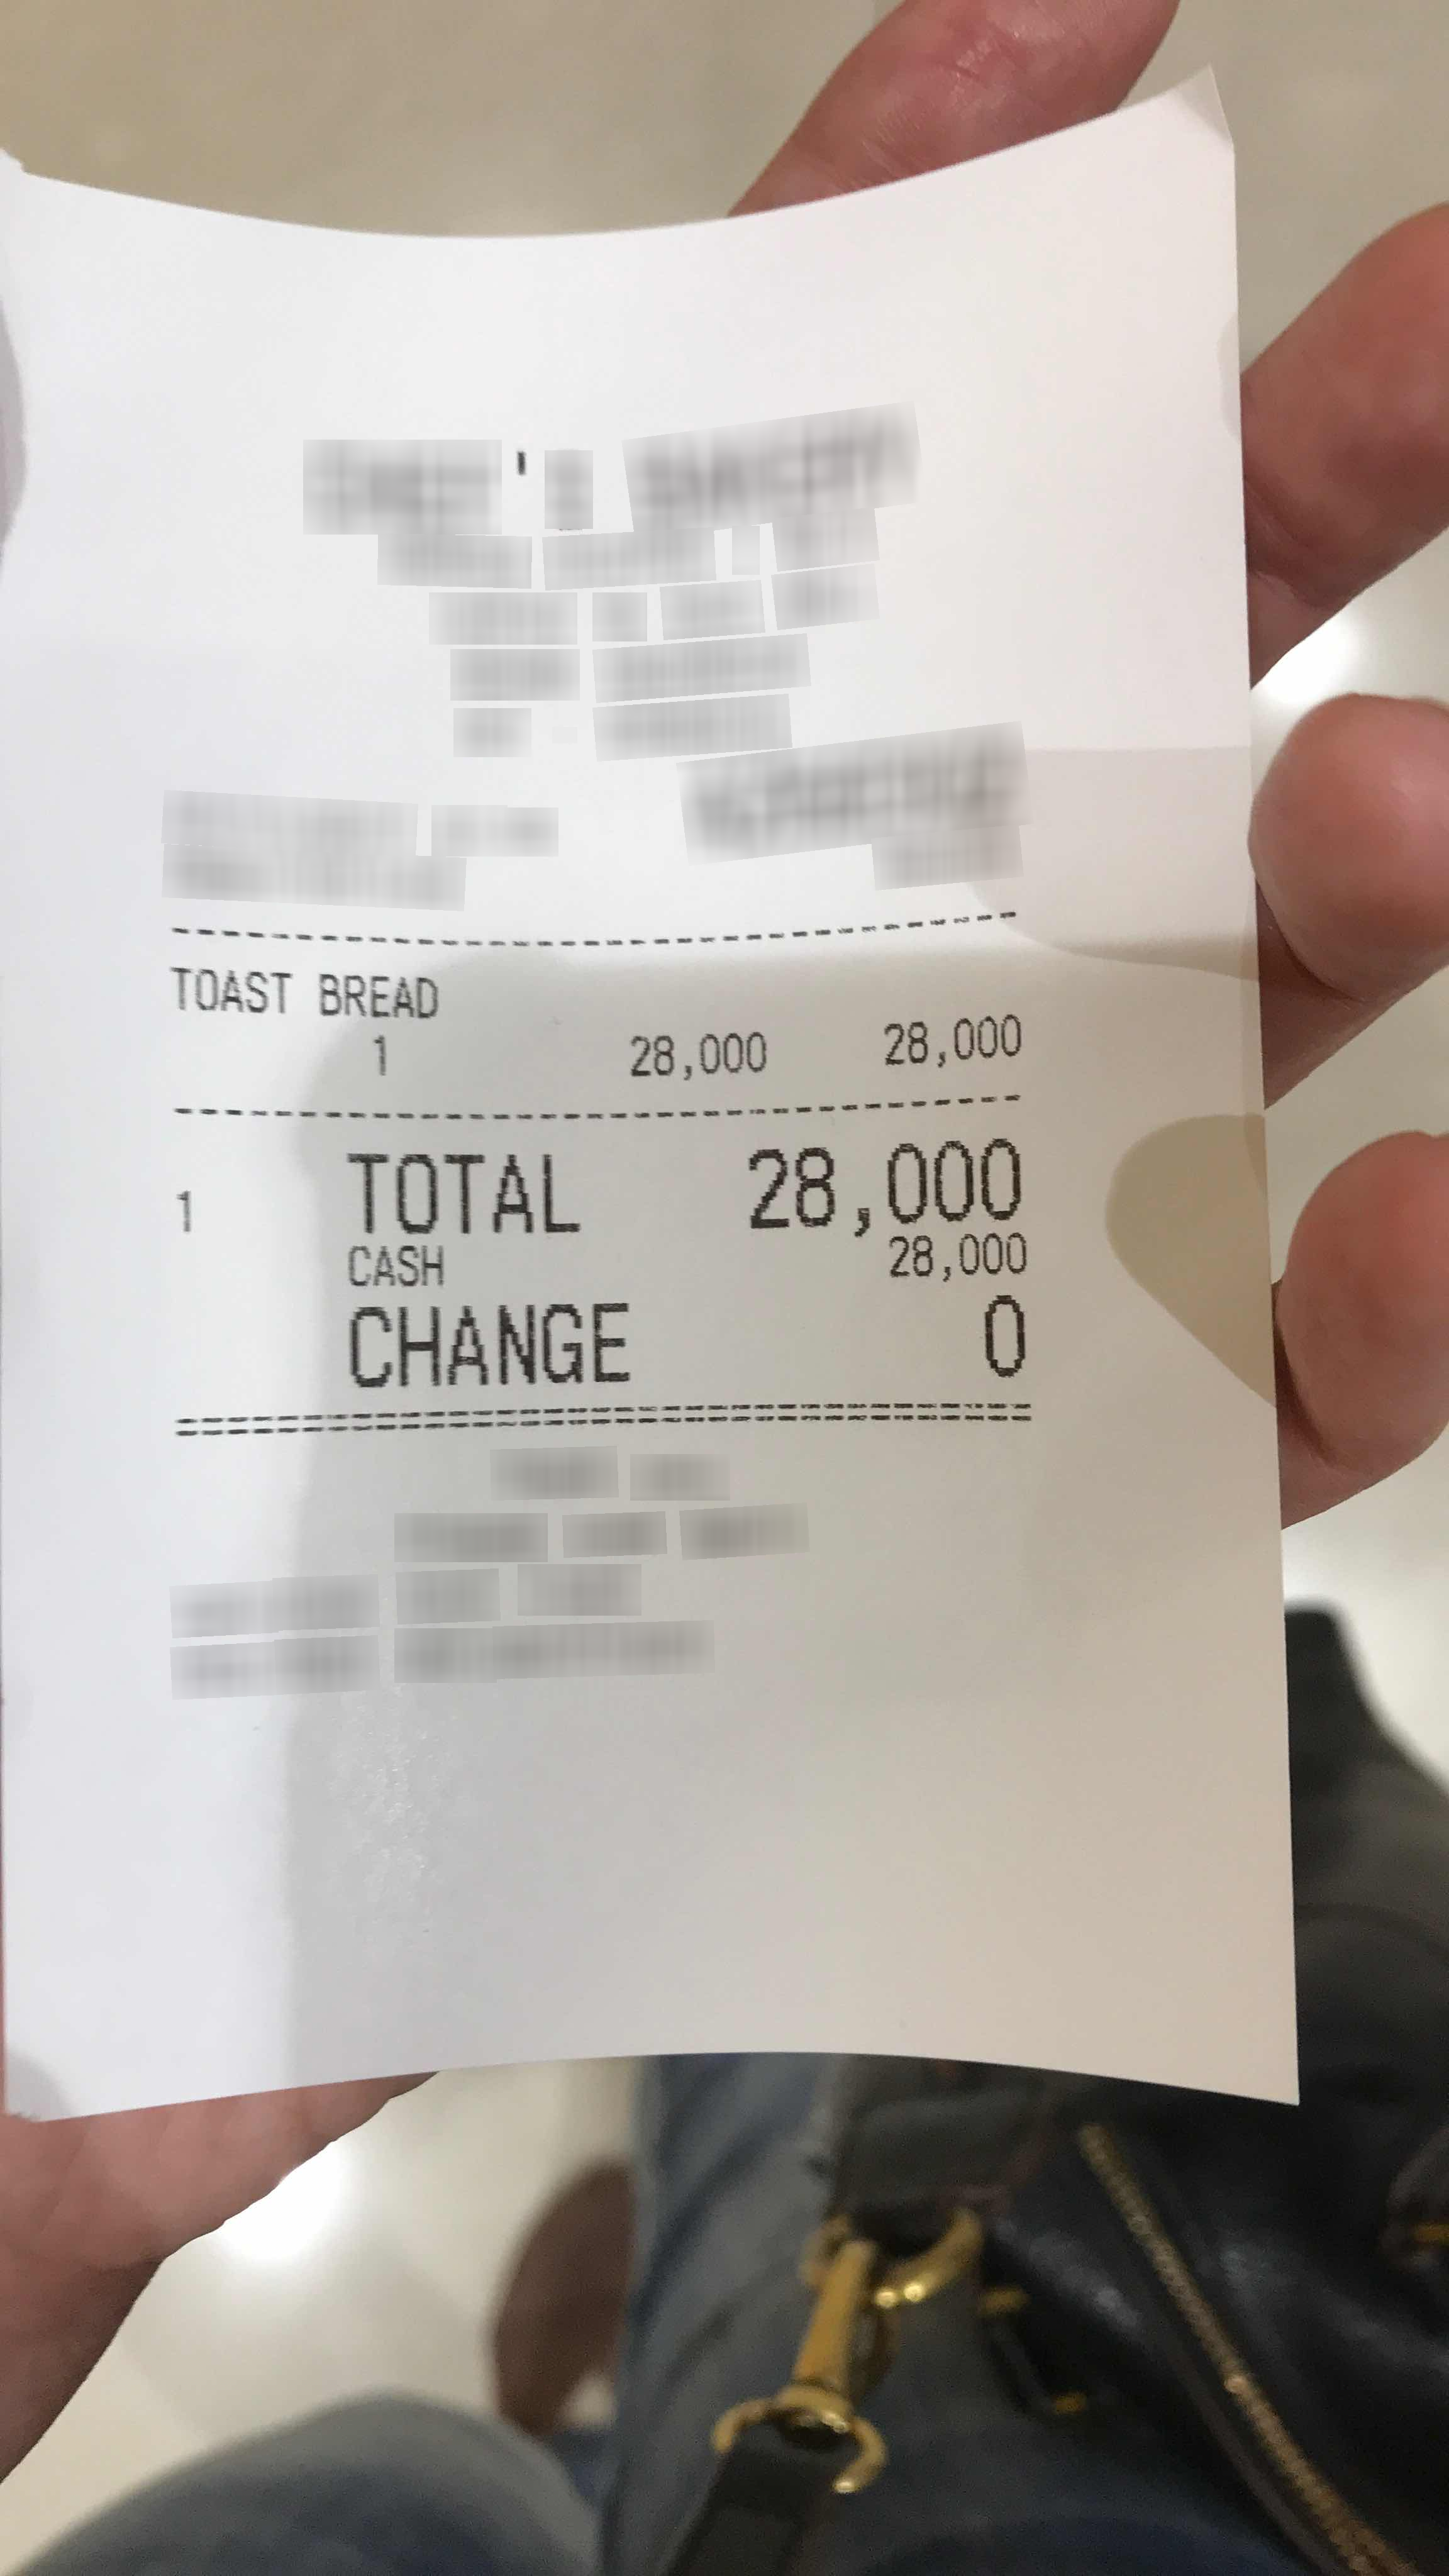
Number of items: 4
Total: 28,000
OCR text regions:
text: TOAST
text: BREAD
text: 1
text: 28,000
text: 28,000
text: TOTAL
text: 28,000
text: CASH
text: 28,000
text: CHANGE
text: 0
text: 1